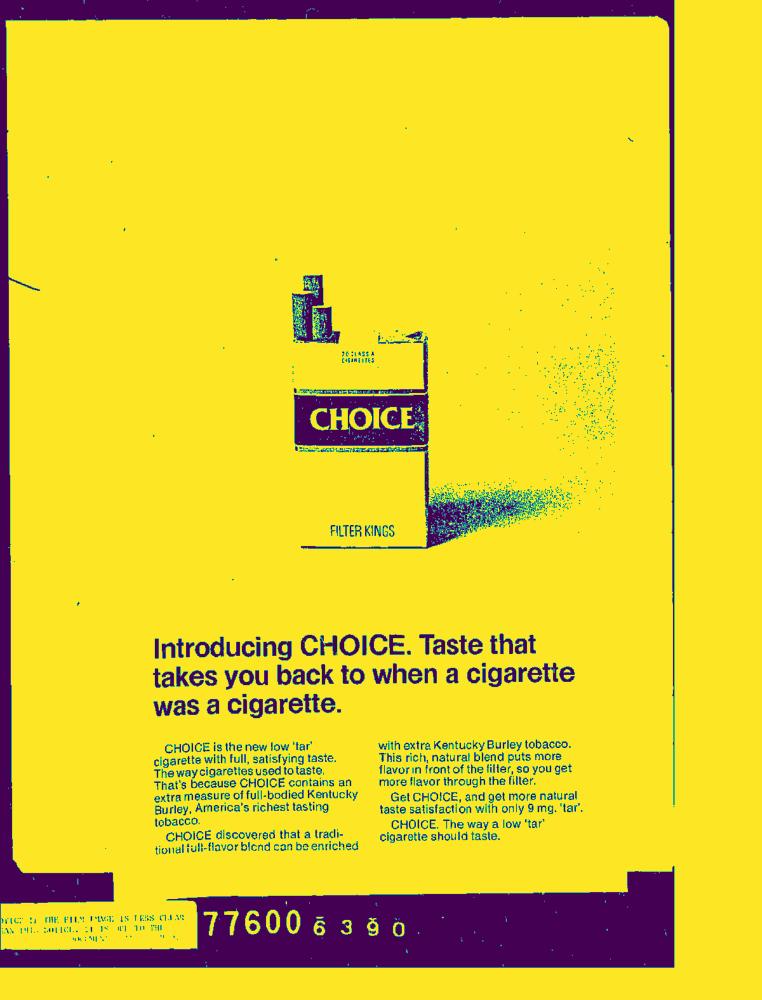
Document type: AD